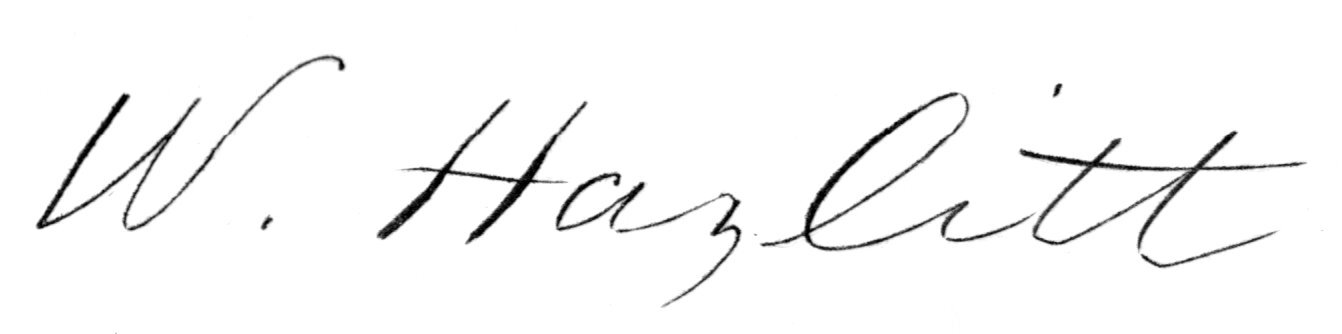
Signature of: william hazlitt